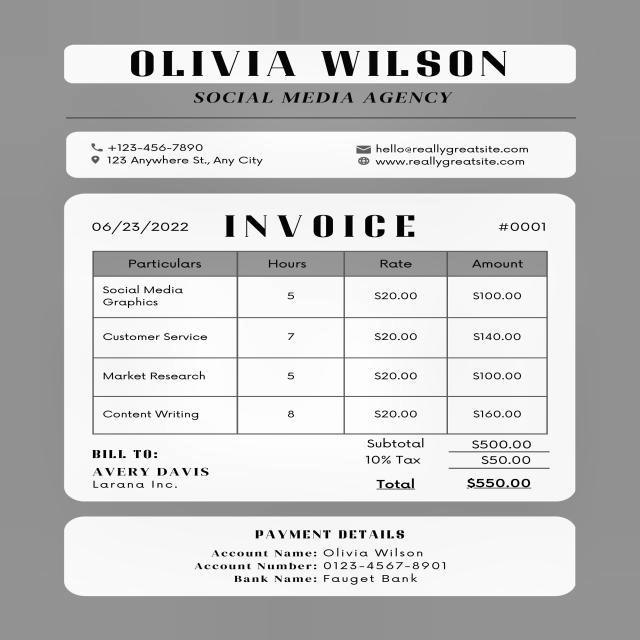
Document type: Invoice